Question: What was observed in the imaging?
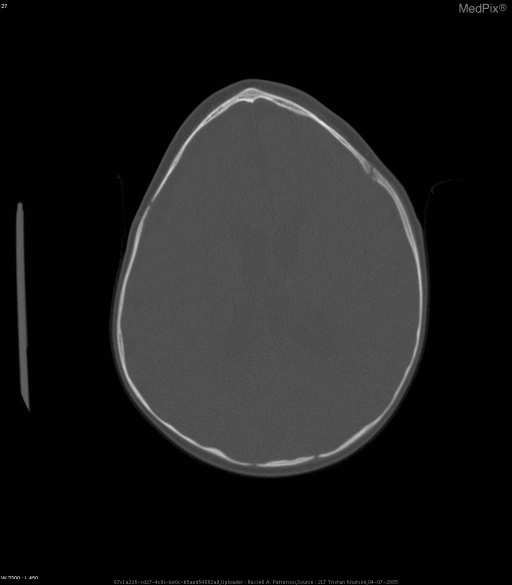
Answer: The imaging shows Trigonocephaly
Hypotelorism (eyes too close together)
Mild macrocephaly (by skull circumference)
Premature closure of the anterior and posterior fontanels Trigonocephaly secondary to craniosynostosis of the metopic suture and possible involvement of the sagittal suture.  Hypotelorism.  Mild macrocephaly.  Premature closure of the anterior and posterior fontanels.
Brain development appears normal.